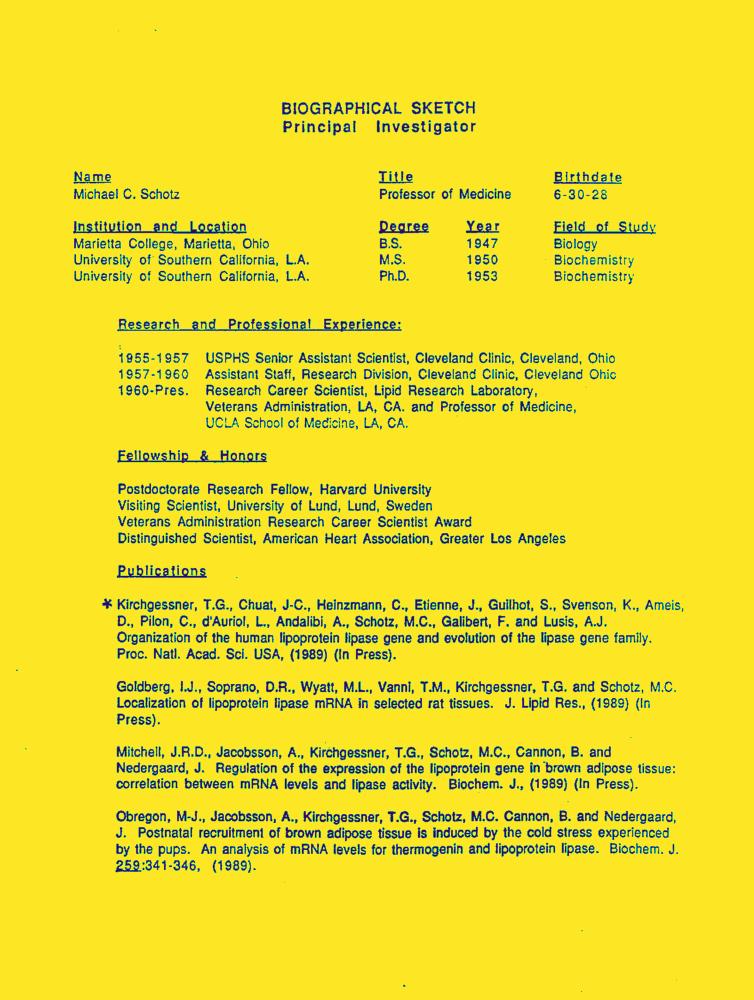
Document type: Resume-Doc